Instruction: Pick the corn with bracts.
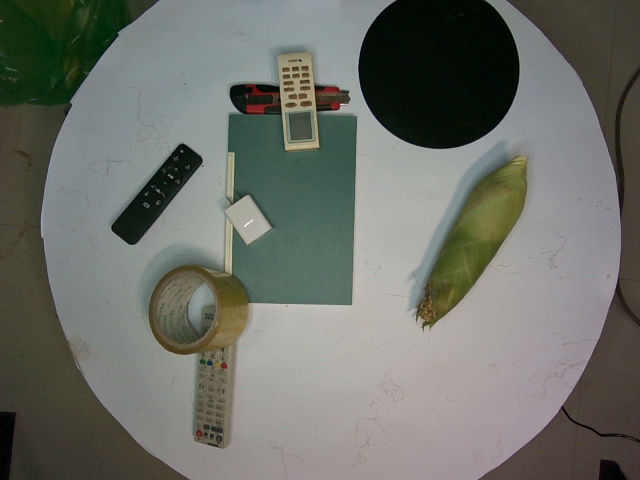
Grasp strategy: vertical